Question: What is the mailing or notice date provided in the document?
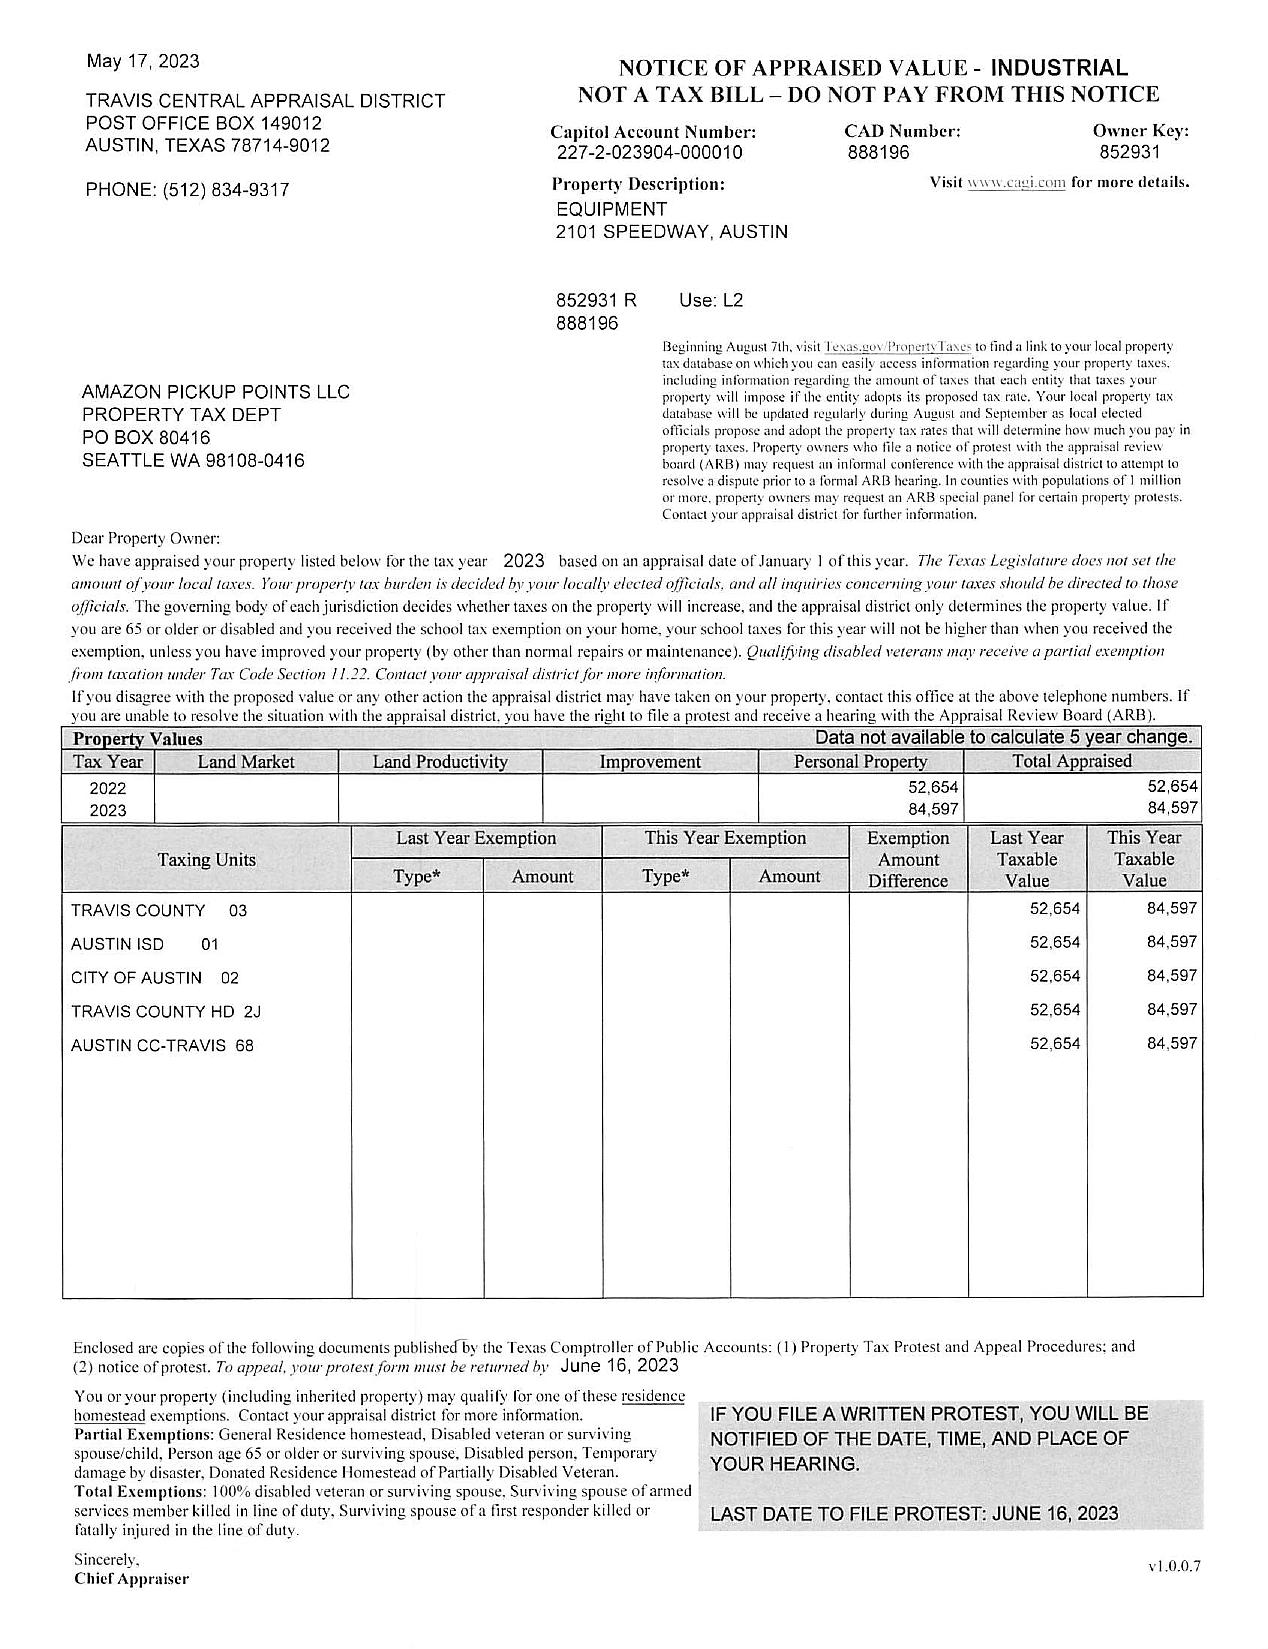
Answer: "17-May-23"